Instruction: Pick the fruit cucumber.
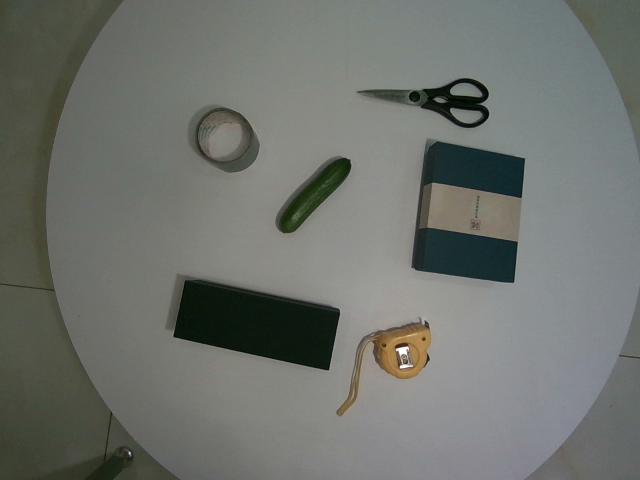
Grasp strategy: vertical